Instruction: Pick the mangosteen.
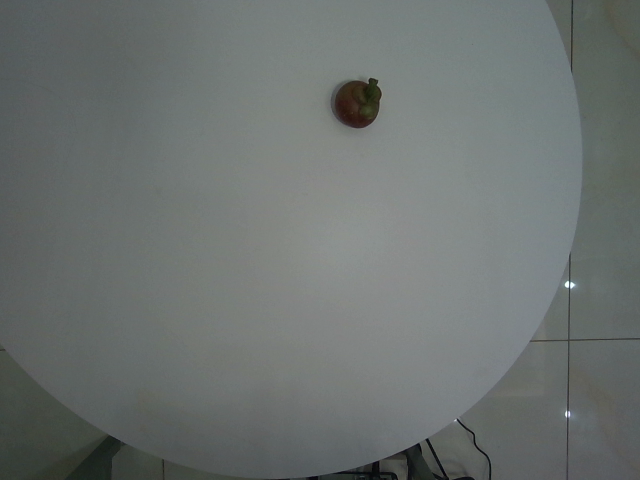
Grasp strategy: vertical